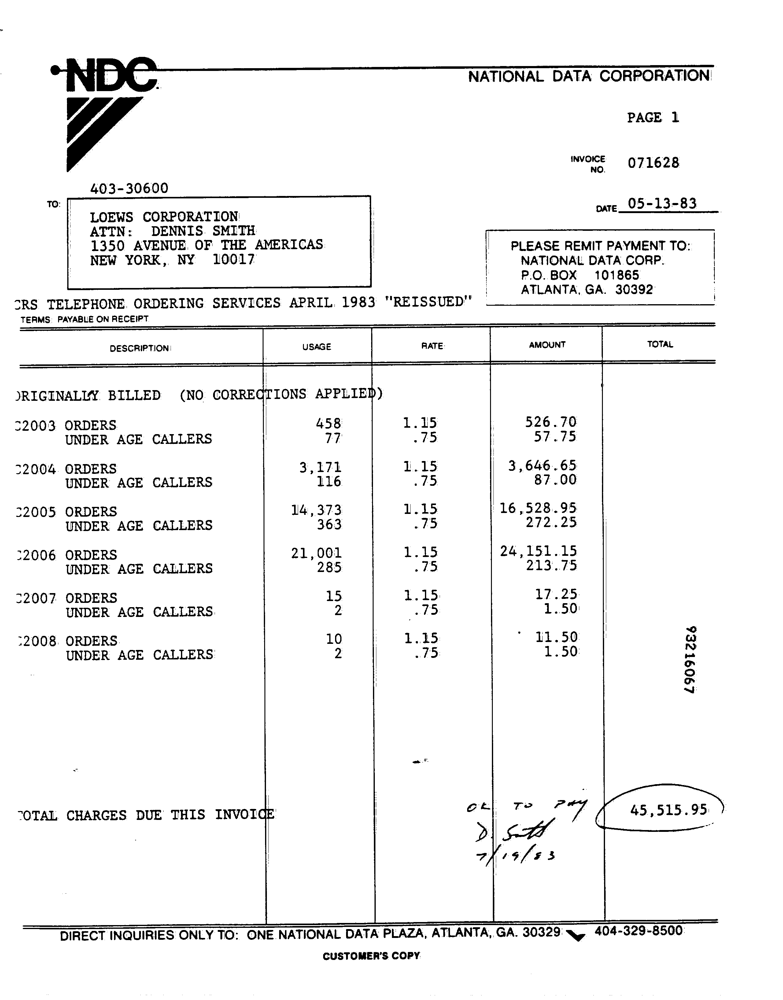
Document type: Invoice